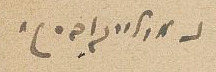
Signature of: nathan mileikowsky